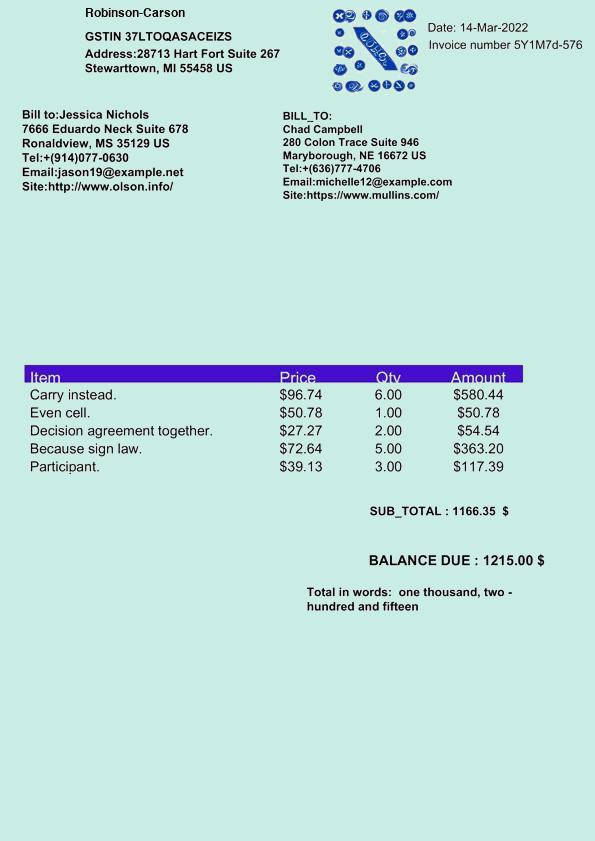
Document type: Invoice